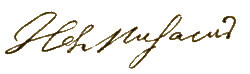
Signature of: johann karl august musäus